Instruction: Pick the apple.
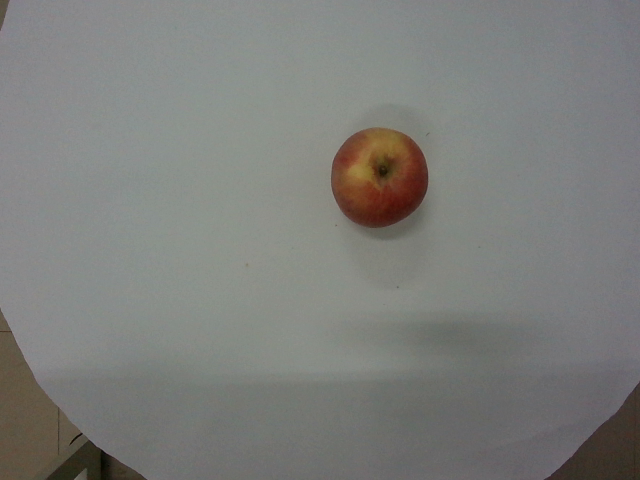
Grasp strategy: vertical